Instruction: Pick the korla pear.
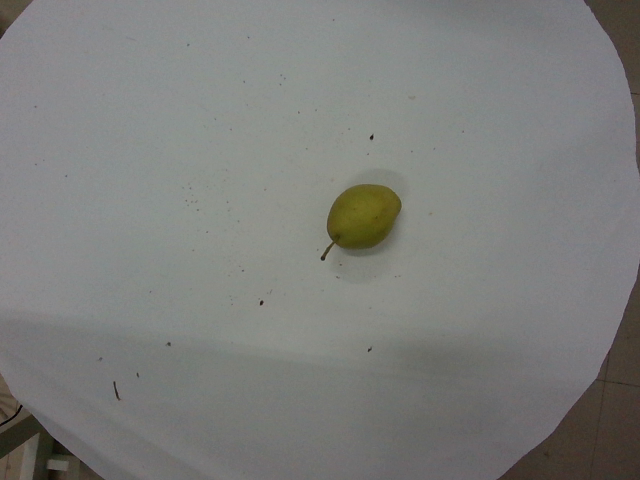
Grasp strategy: vertical